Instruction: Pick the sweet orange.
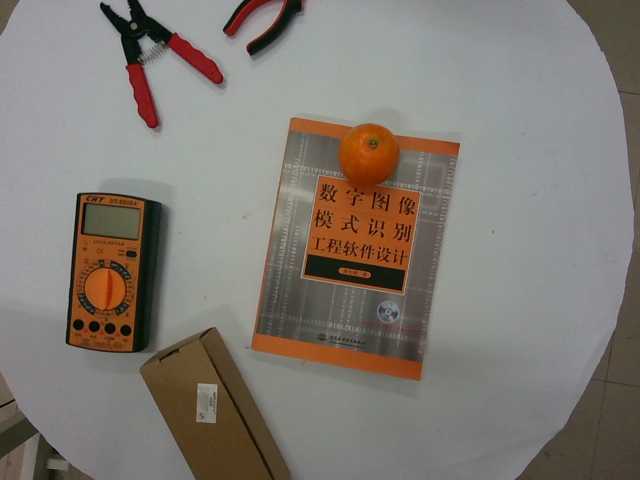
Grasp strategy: vertical